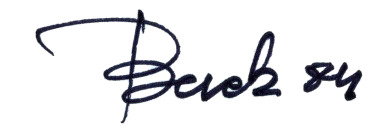
Signature of: arthur berckmans